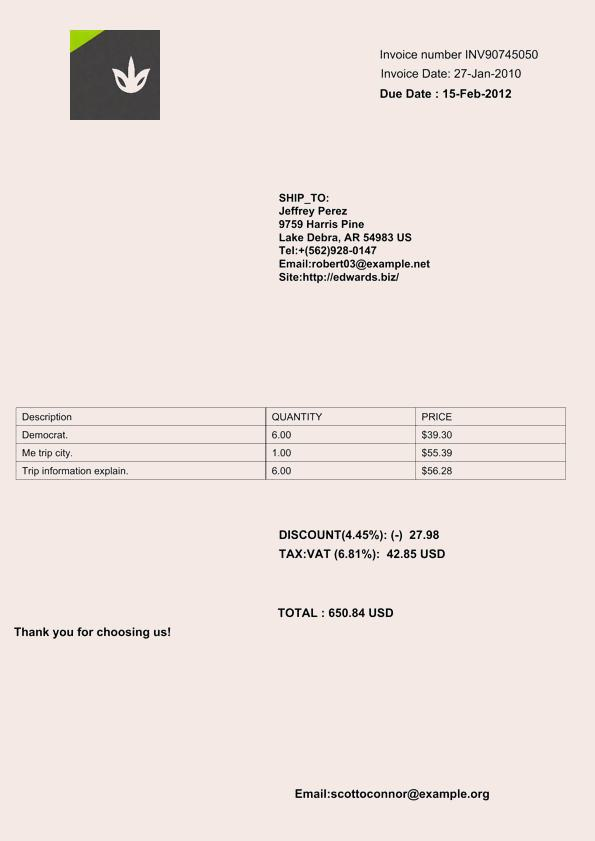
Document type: Invoice